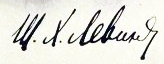
Signature of: shmaryahu levin